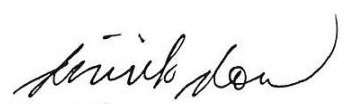
Signature of: nicanor faeldon